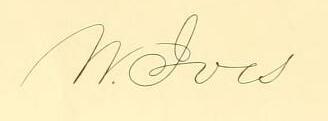
Signature of: willard ives